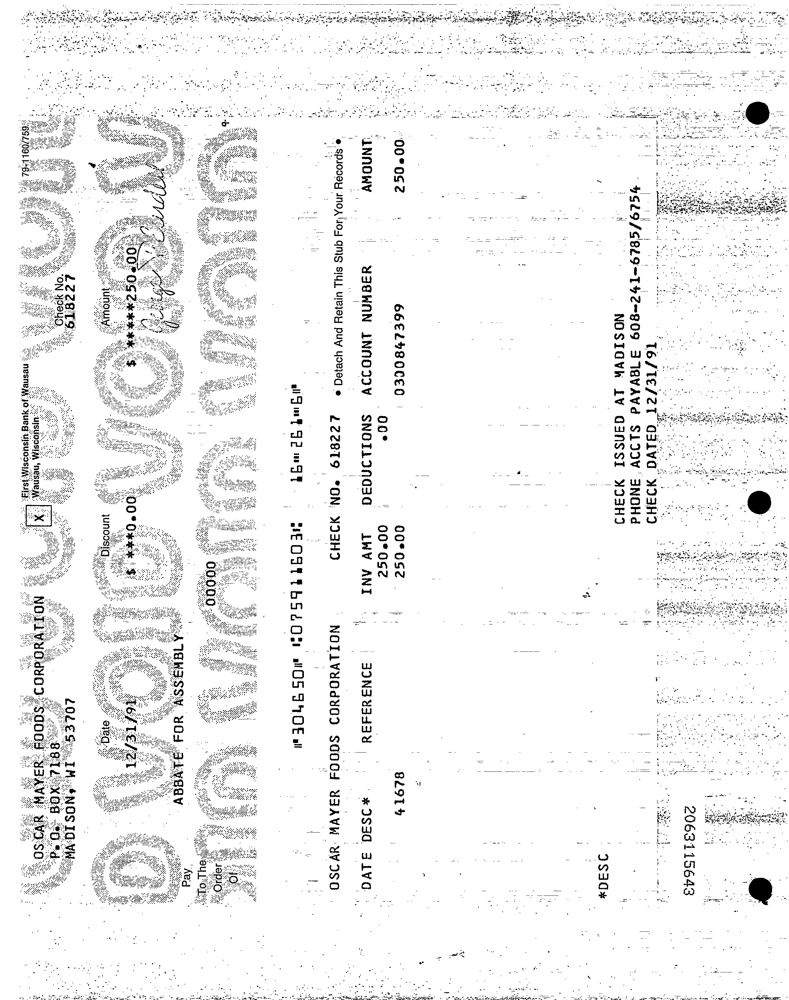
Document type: Invoice